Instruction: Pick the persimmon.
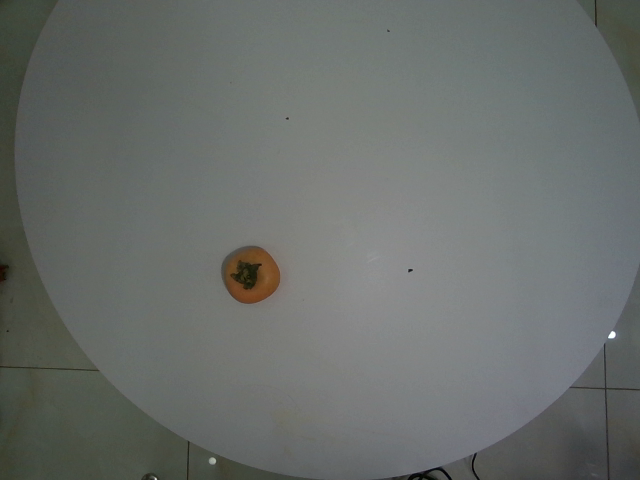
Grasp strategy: vertical